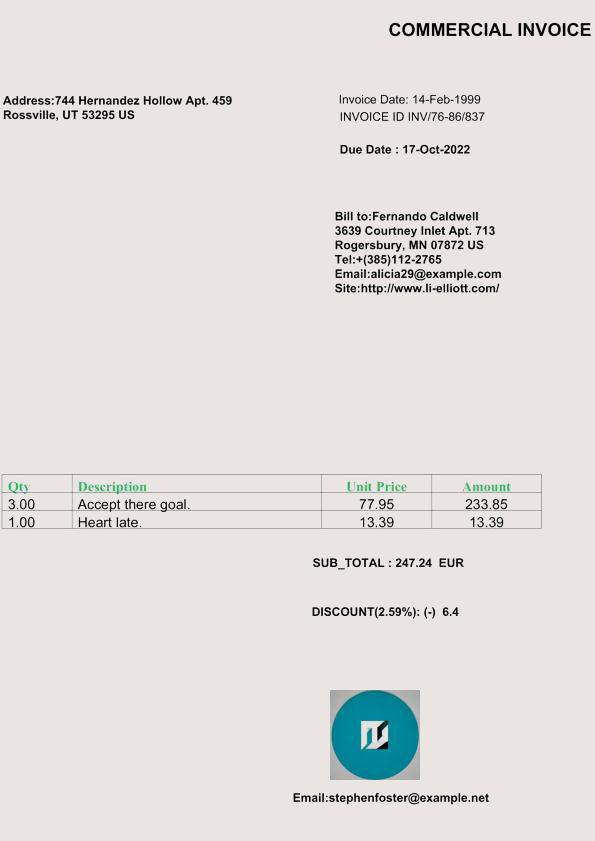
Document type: Invoice